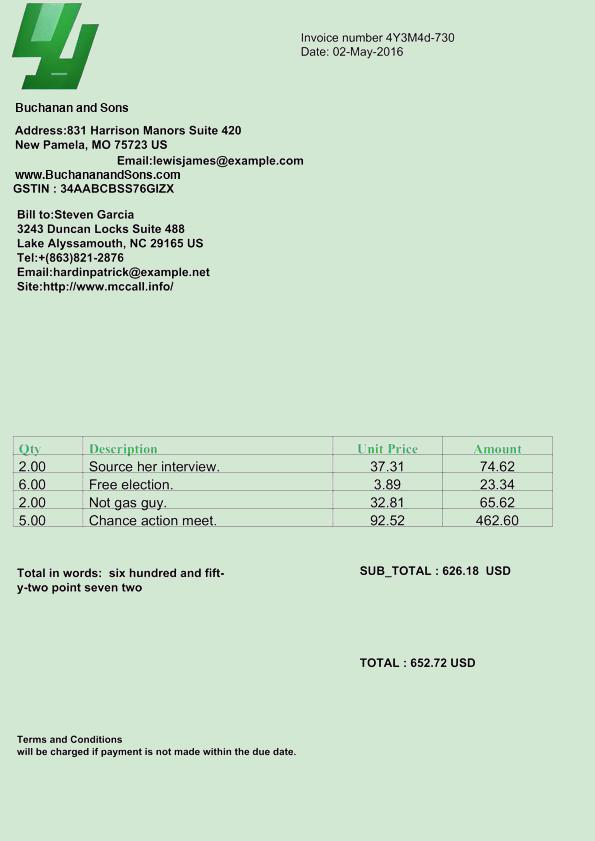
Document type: Invoice